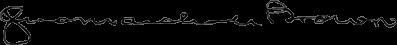
Signature of: john marshall brown